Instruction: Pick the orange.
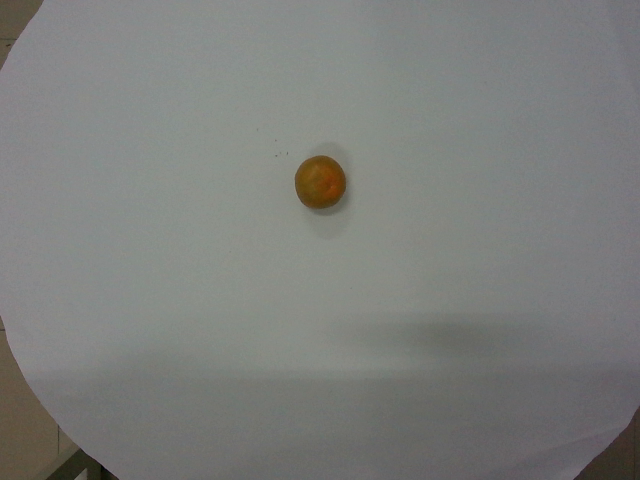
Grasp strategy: vertical